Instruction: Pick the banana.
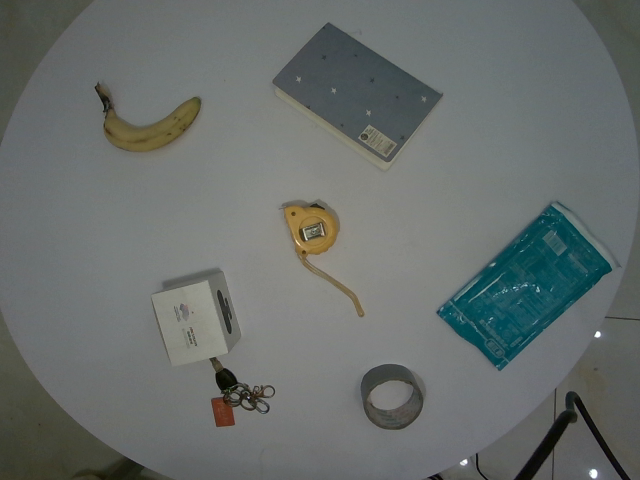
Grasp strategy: vertical